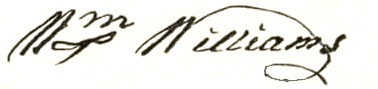
Signature of: william william